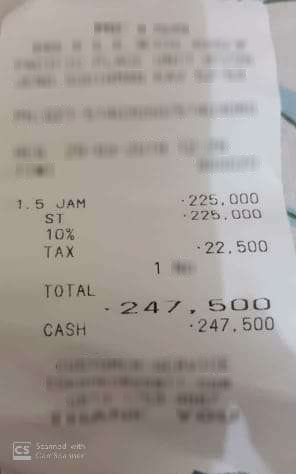
Number of items: 2
Subtotal: 225,000
Tax: 22,500
Total: 247,500
OCR text regions:
text: TOTAL
text: 247,500
text: CASH
text: 247,500
text: 1
text: ST
text: 225,000
text: 10%
text: TAX
text: 22,500
text: 1.5
text: JAM
text: 225,000